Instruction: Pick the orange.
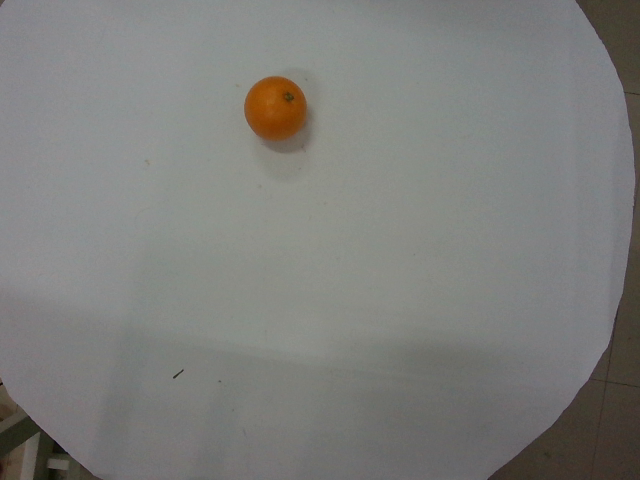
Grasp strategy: vertical